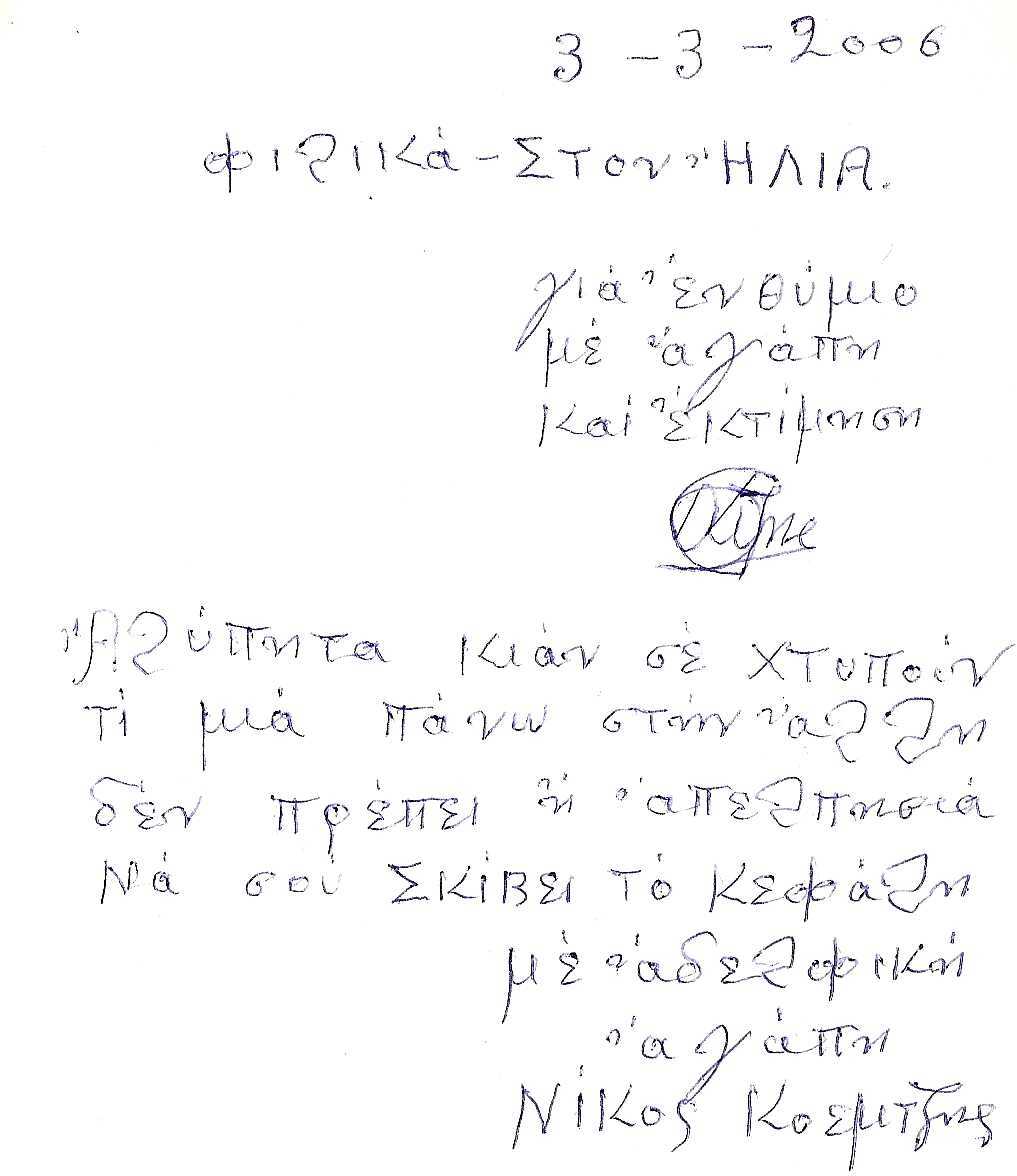
Signature of: nikos koemtzis